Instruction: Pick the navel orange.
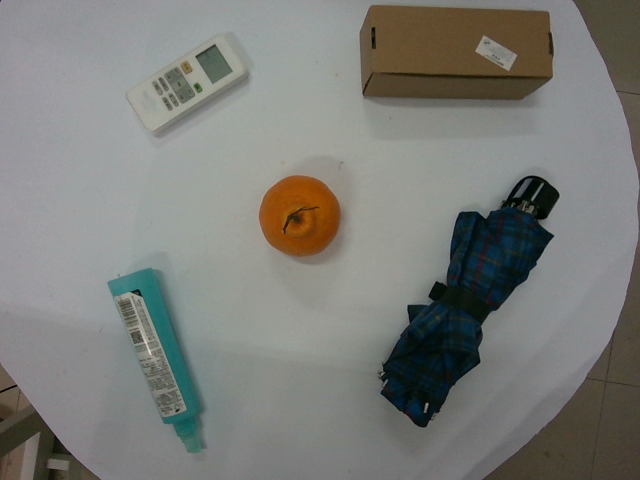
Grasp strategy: vertical